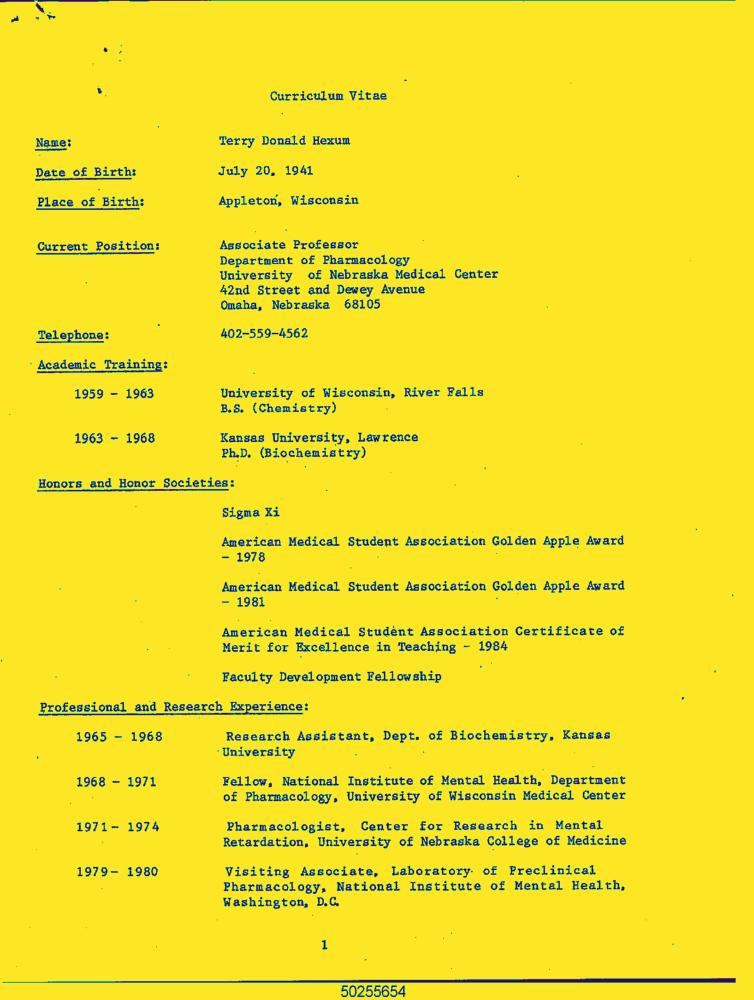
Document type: Resume-Doc